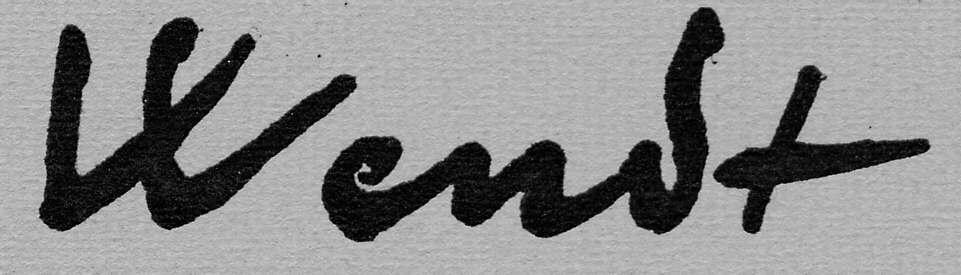
Signature of: erwin wendt